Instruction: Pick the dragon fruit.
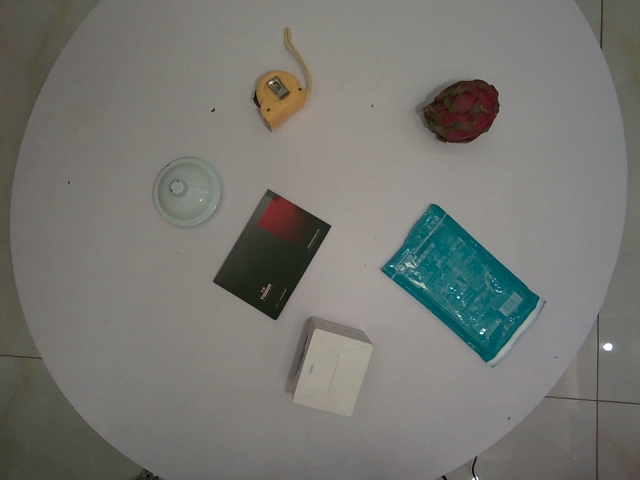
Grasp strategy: vertical